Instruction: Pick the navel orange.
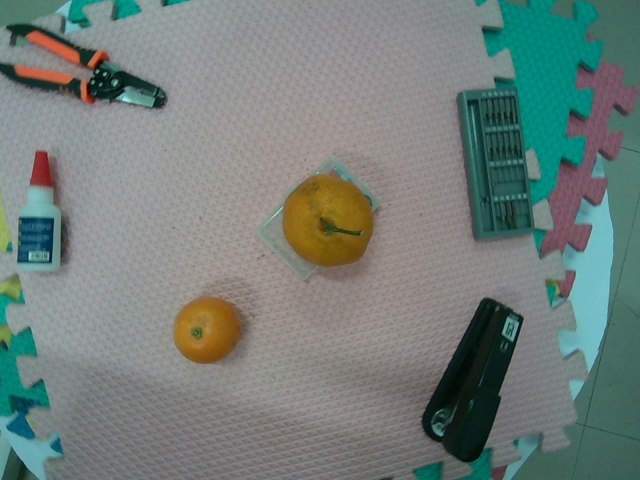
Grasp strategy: vertical